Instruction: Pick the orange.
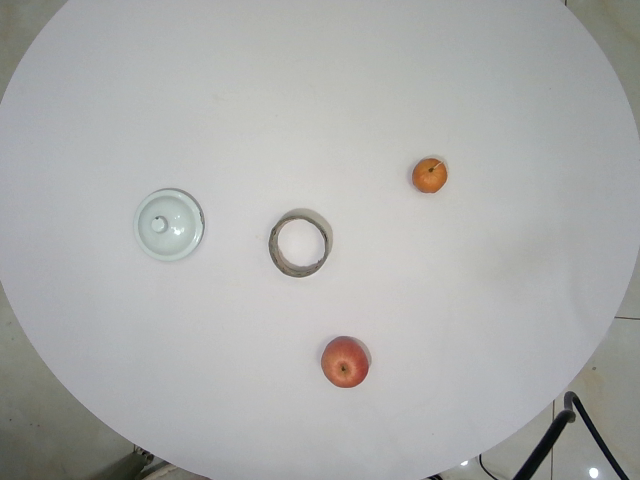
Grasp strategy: vertical